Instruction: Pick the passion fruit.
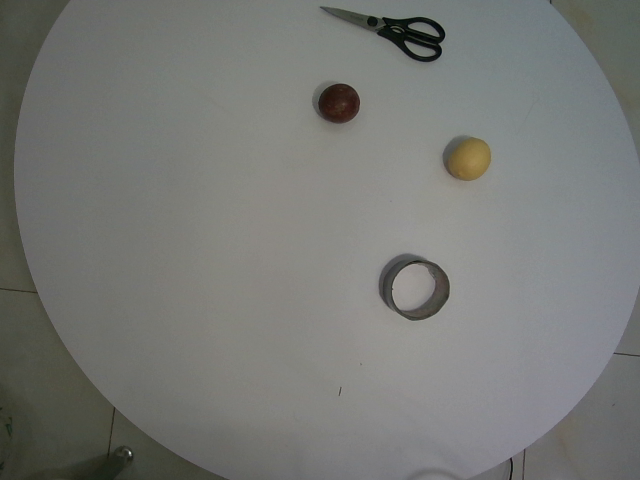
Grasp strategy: vertical